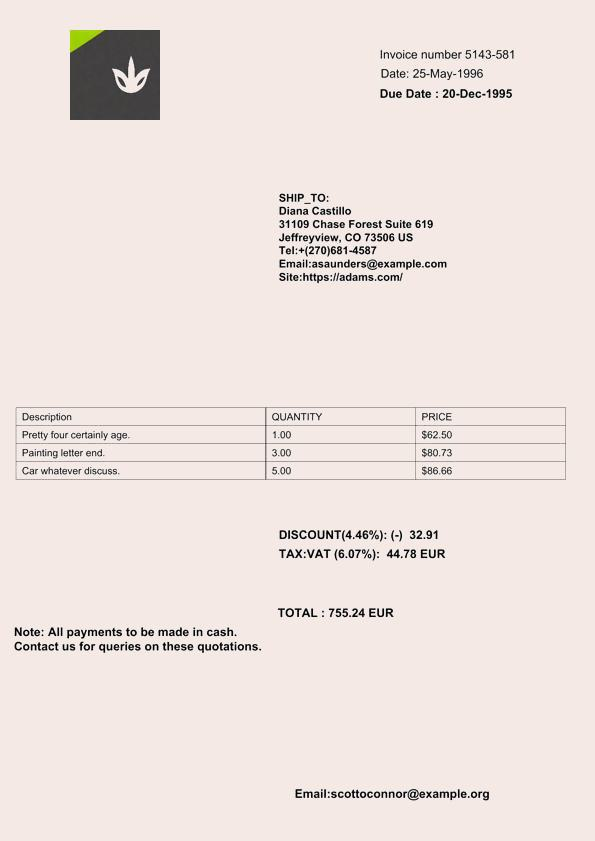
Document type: Invoice